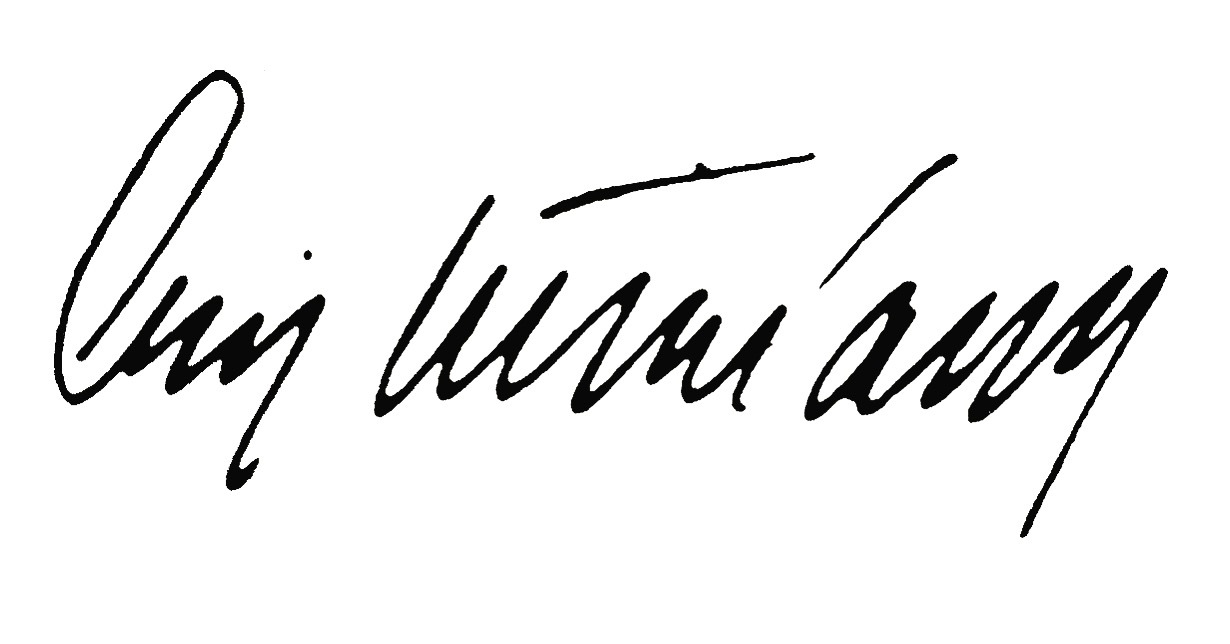
Signature of: luis piñerúa ordaz